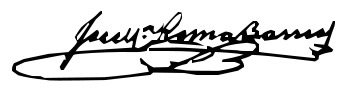
Signature of: josé maría reina barrios